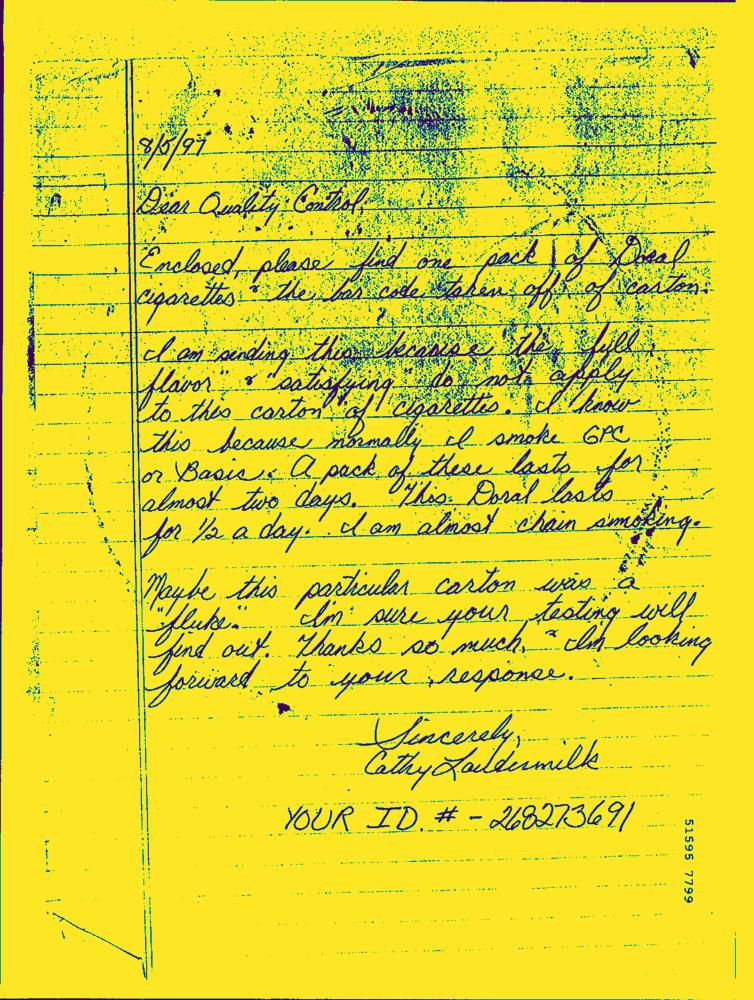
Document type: Hand-Written